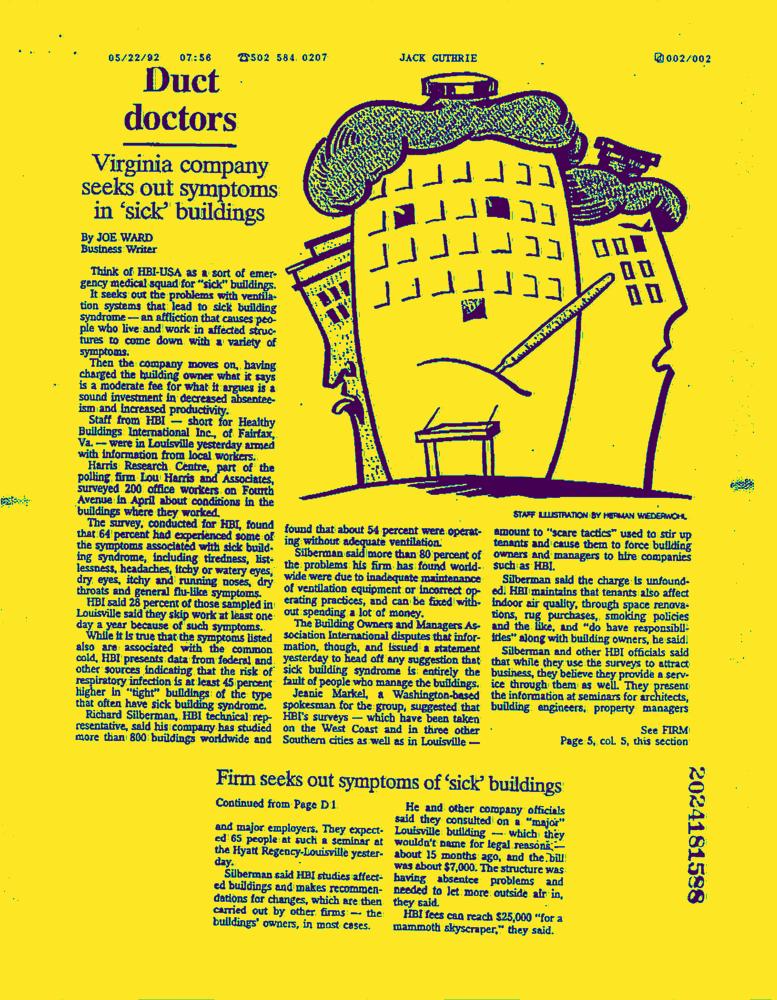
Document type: News-Article